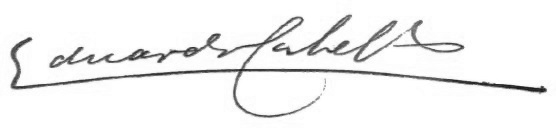
Signature of: eduardo cabello